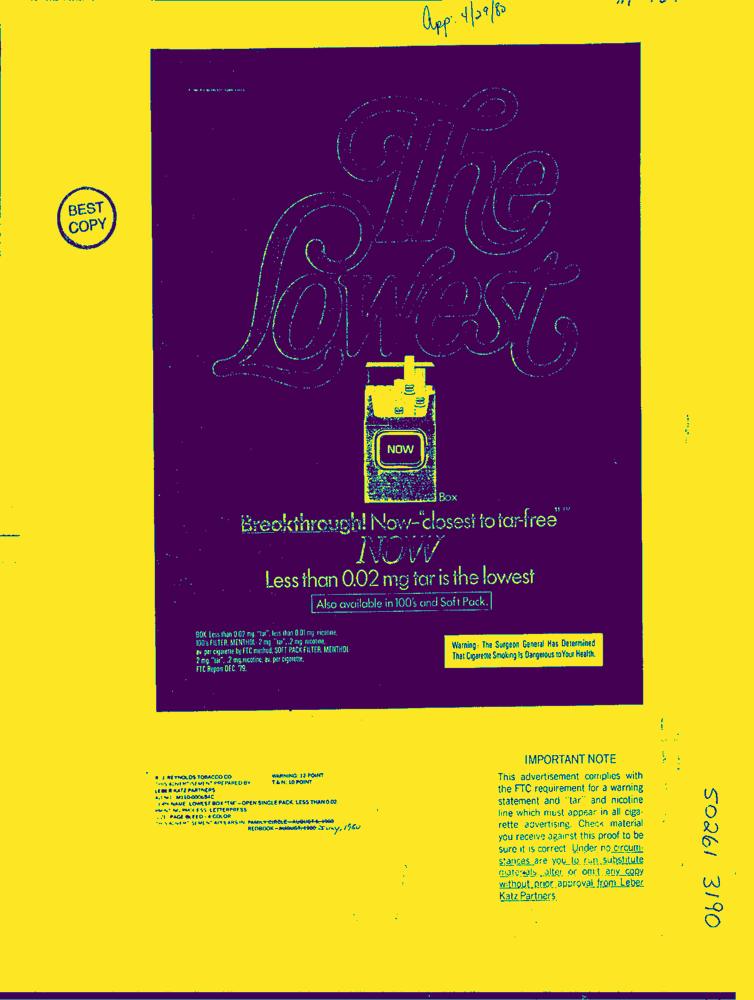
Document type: AD